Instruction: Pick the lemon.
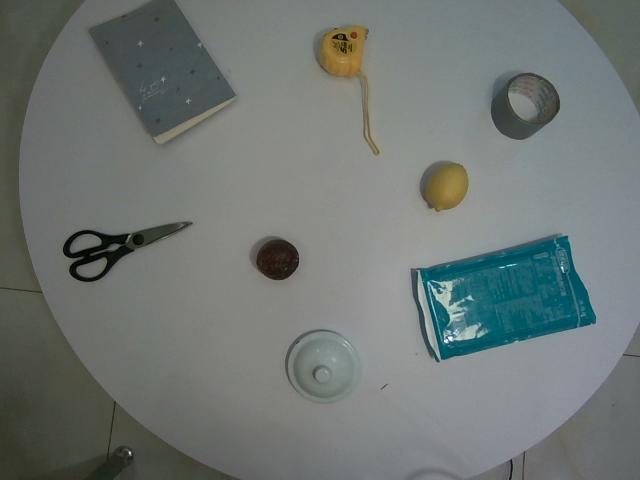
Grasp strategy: vertical